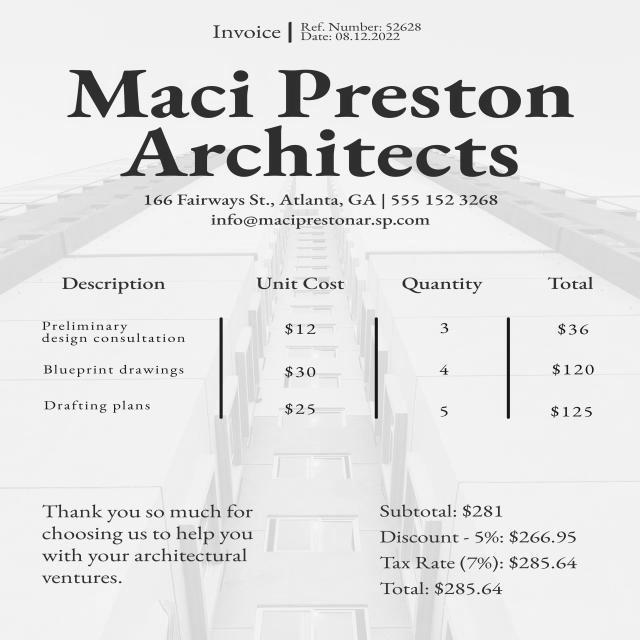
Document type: Invoice